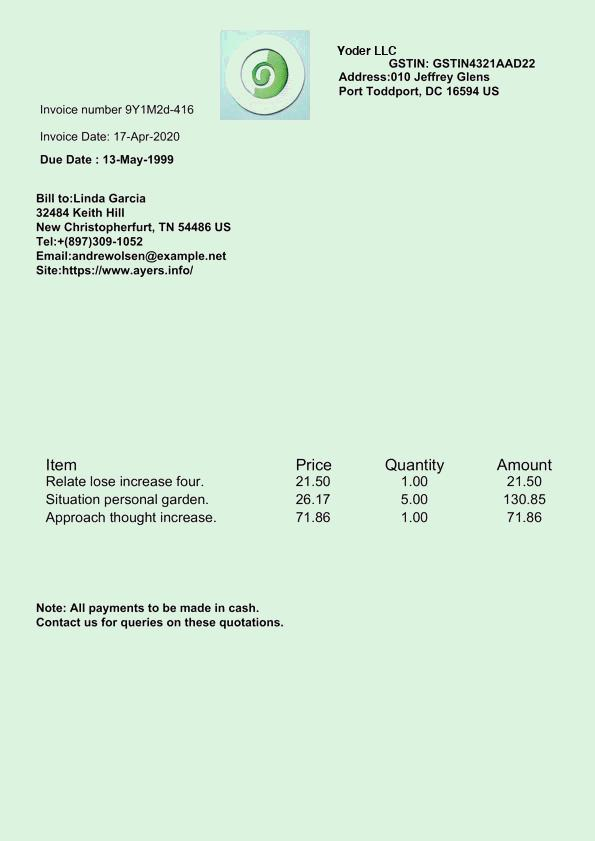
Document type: Invoice